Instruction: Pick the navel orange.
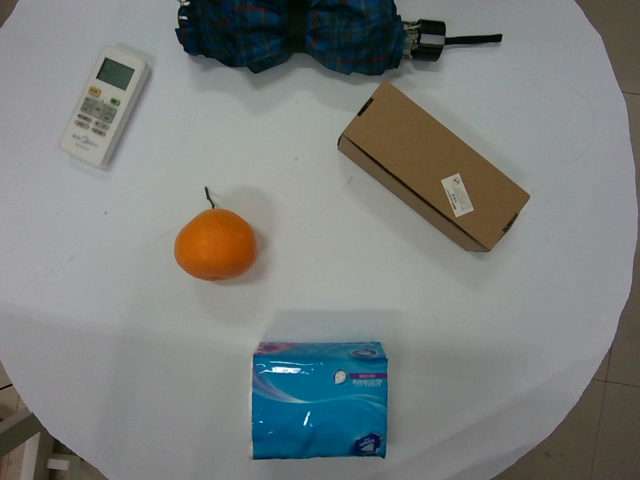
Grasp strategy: vertical